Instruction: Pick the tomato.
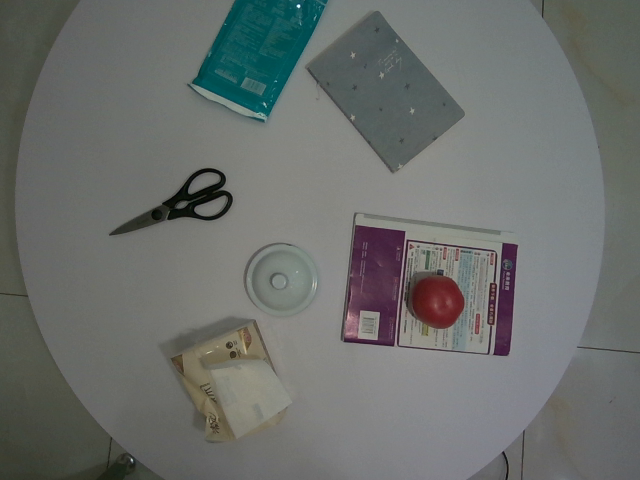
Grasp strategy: vertical